Question: What might the diagnosis be?
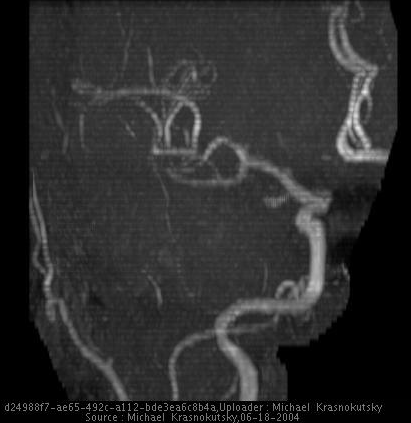
Answer: The possible diagnosis includes Dissection
Partial occlusion (in case of hypoplastic A1)
Total occlusion (in case of conjenitally absent A1)..